Question: What might the diagnosis be?
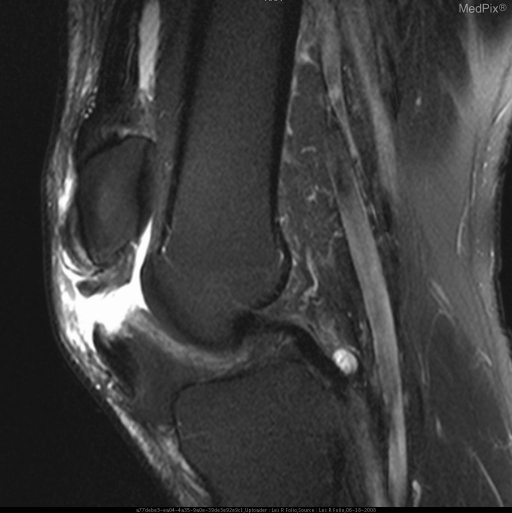
Answer: The possible diagnosis includes •  Trauma due to extreme combat conditions (body armor, heat, stress).
•  Systemic lupus erythematosus
•  Rheumatoid arthritis
•  Steroid use/ abuse.